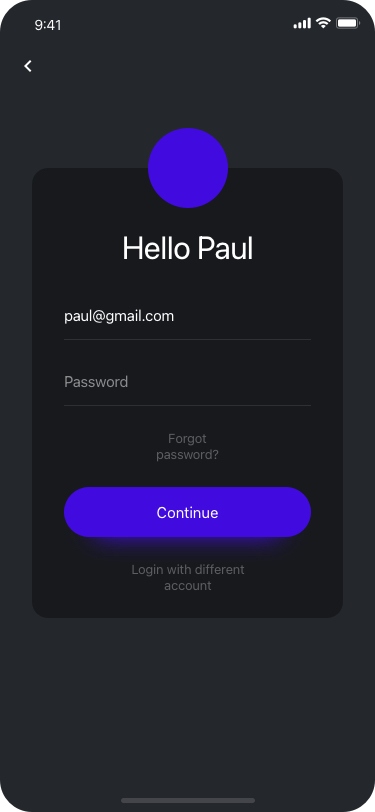
Text in this UI design:
Login with different account
Continue
Forgot password?
Password
paul@gmail.com
Hello Paul